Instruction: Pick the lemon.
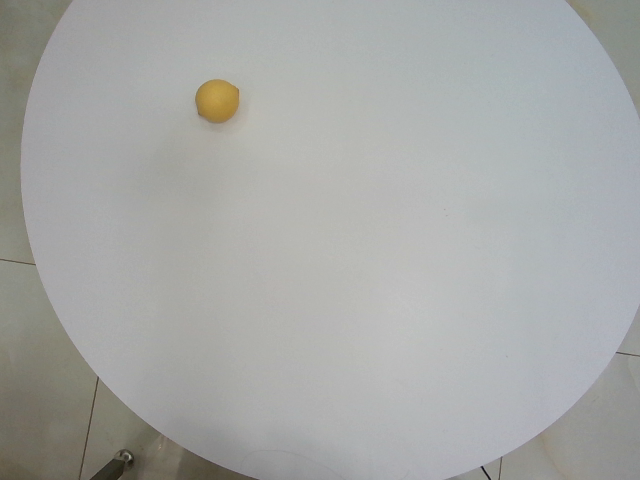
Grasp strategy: vertical